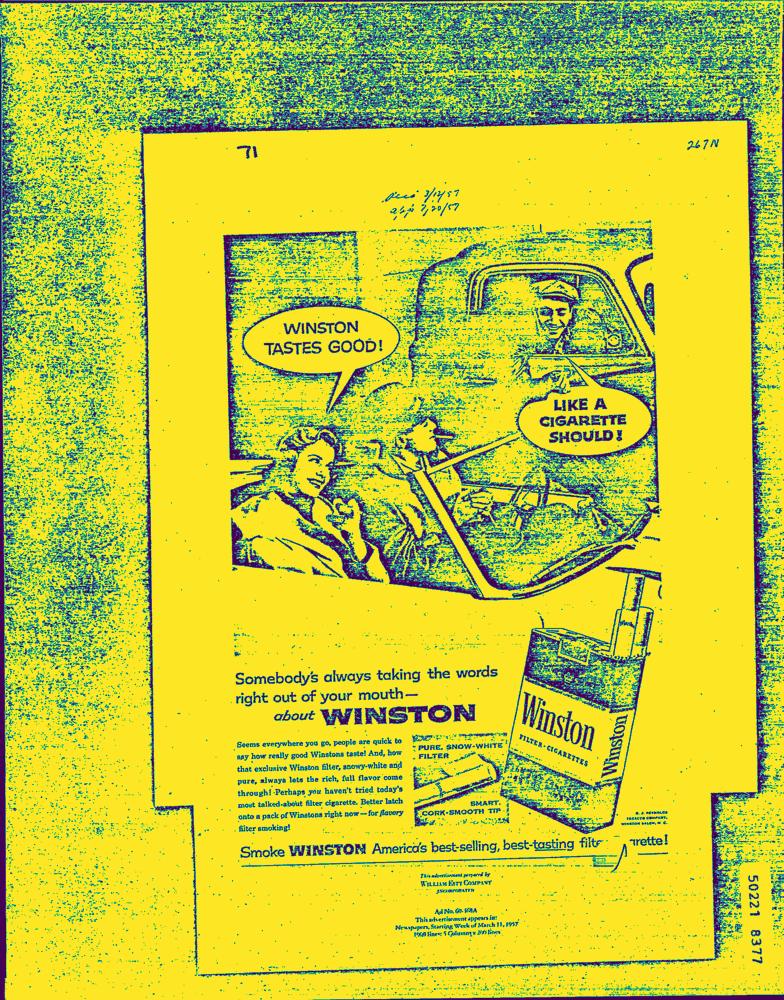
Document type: AD